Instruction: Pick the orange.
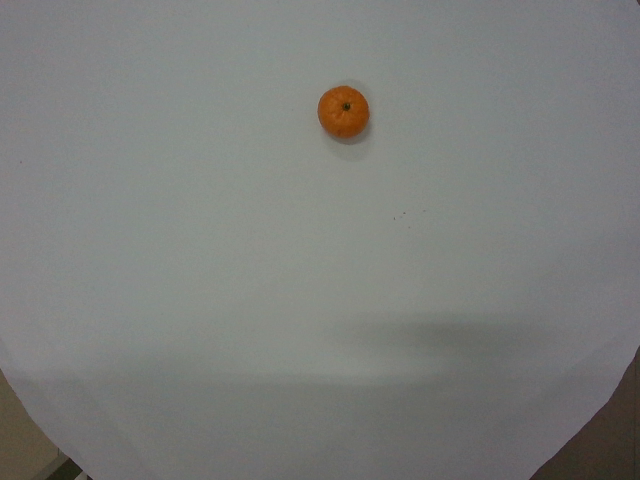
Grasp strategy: vertical